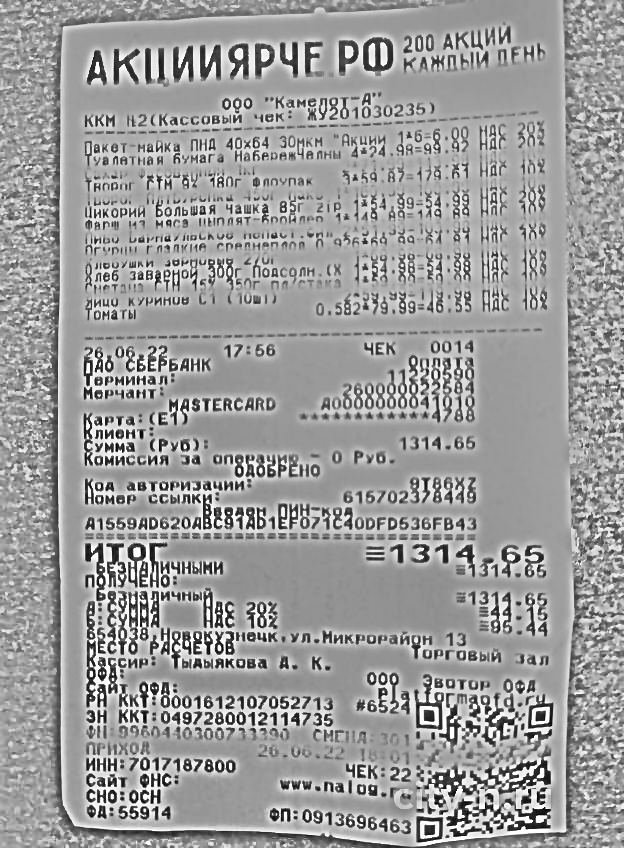
Продавец: ООО "Камедж-1"
ИНН: 7017187800
Дата: 26.06.22
Товары: Пакет-майка ПНА 40х64 ЗОНК "Акция"; Туалетная бумага Набережная; Транспорт "ГУМ-7" 180л фенунак; Широкий большая чашка ВСВ
Количество: 1.000; 4.000; 3.000; 2.000
Цена: 6.00; 24.98; 53.19; 14.54
Сумма: 6.00; 99.92; 159.57; 29.08
Итого: 1314.65